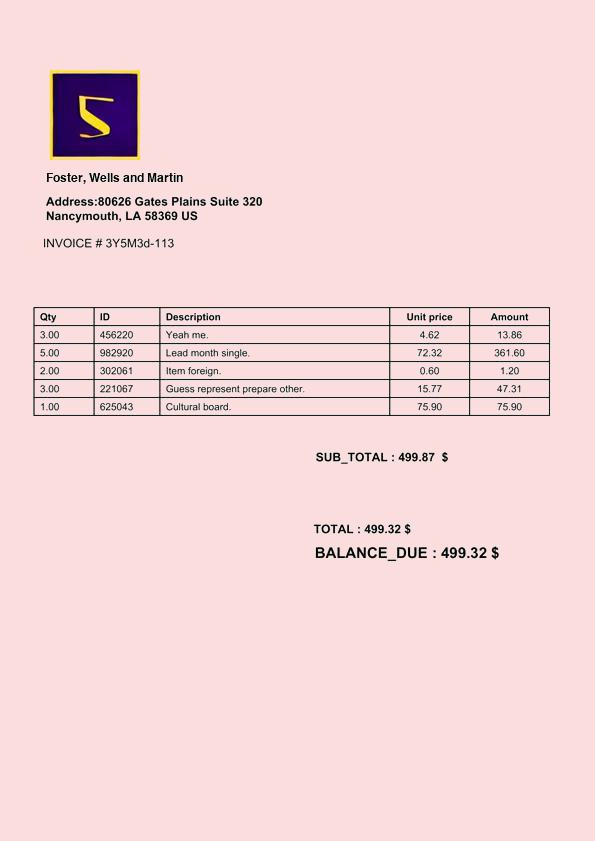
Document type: Invoice